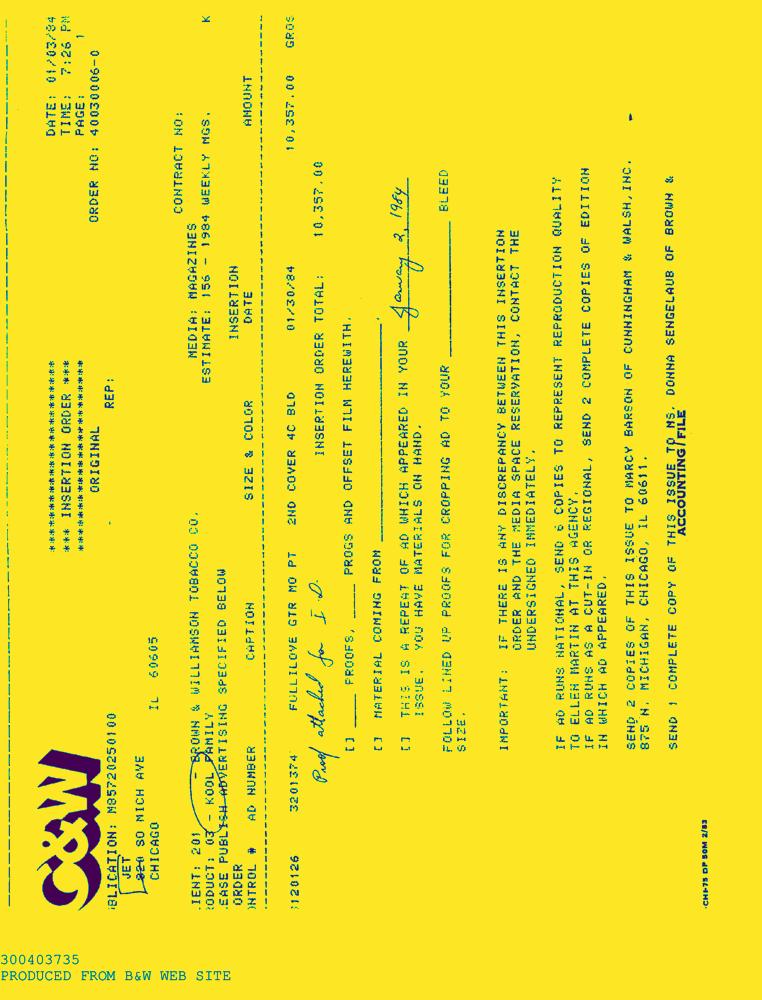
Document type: AD